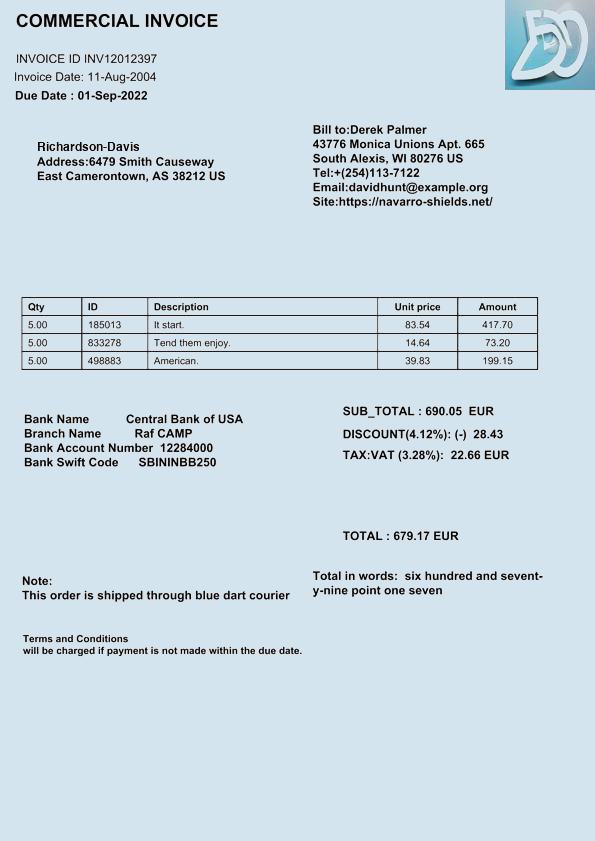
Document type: Invoice